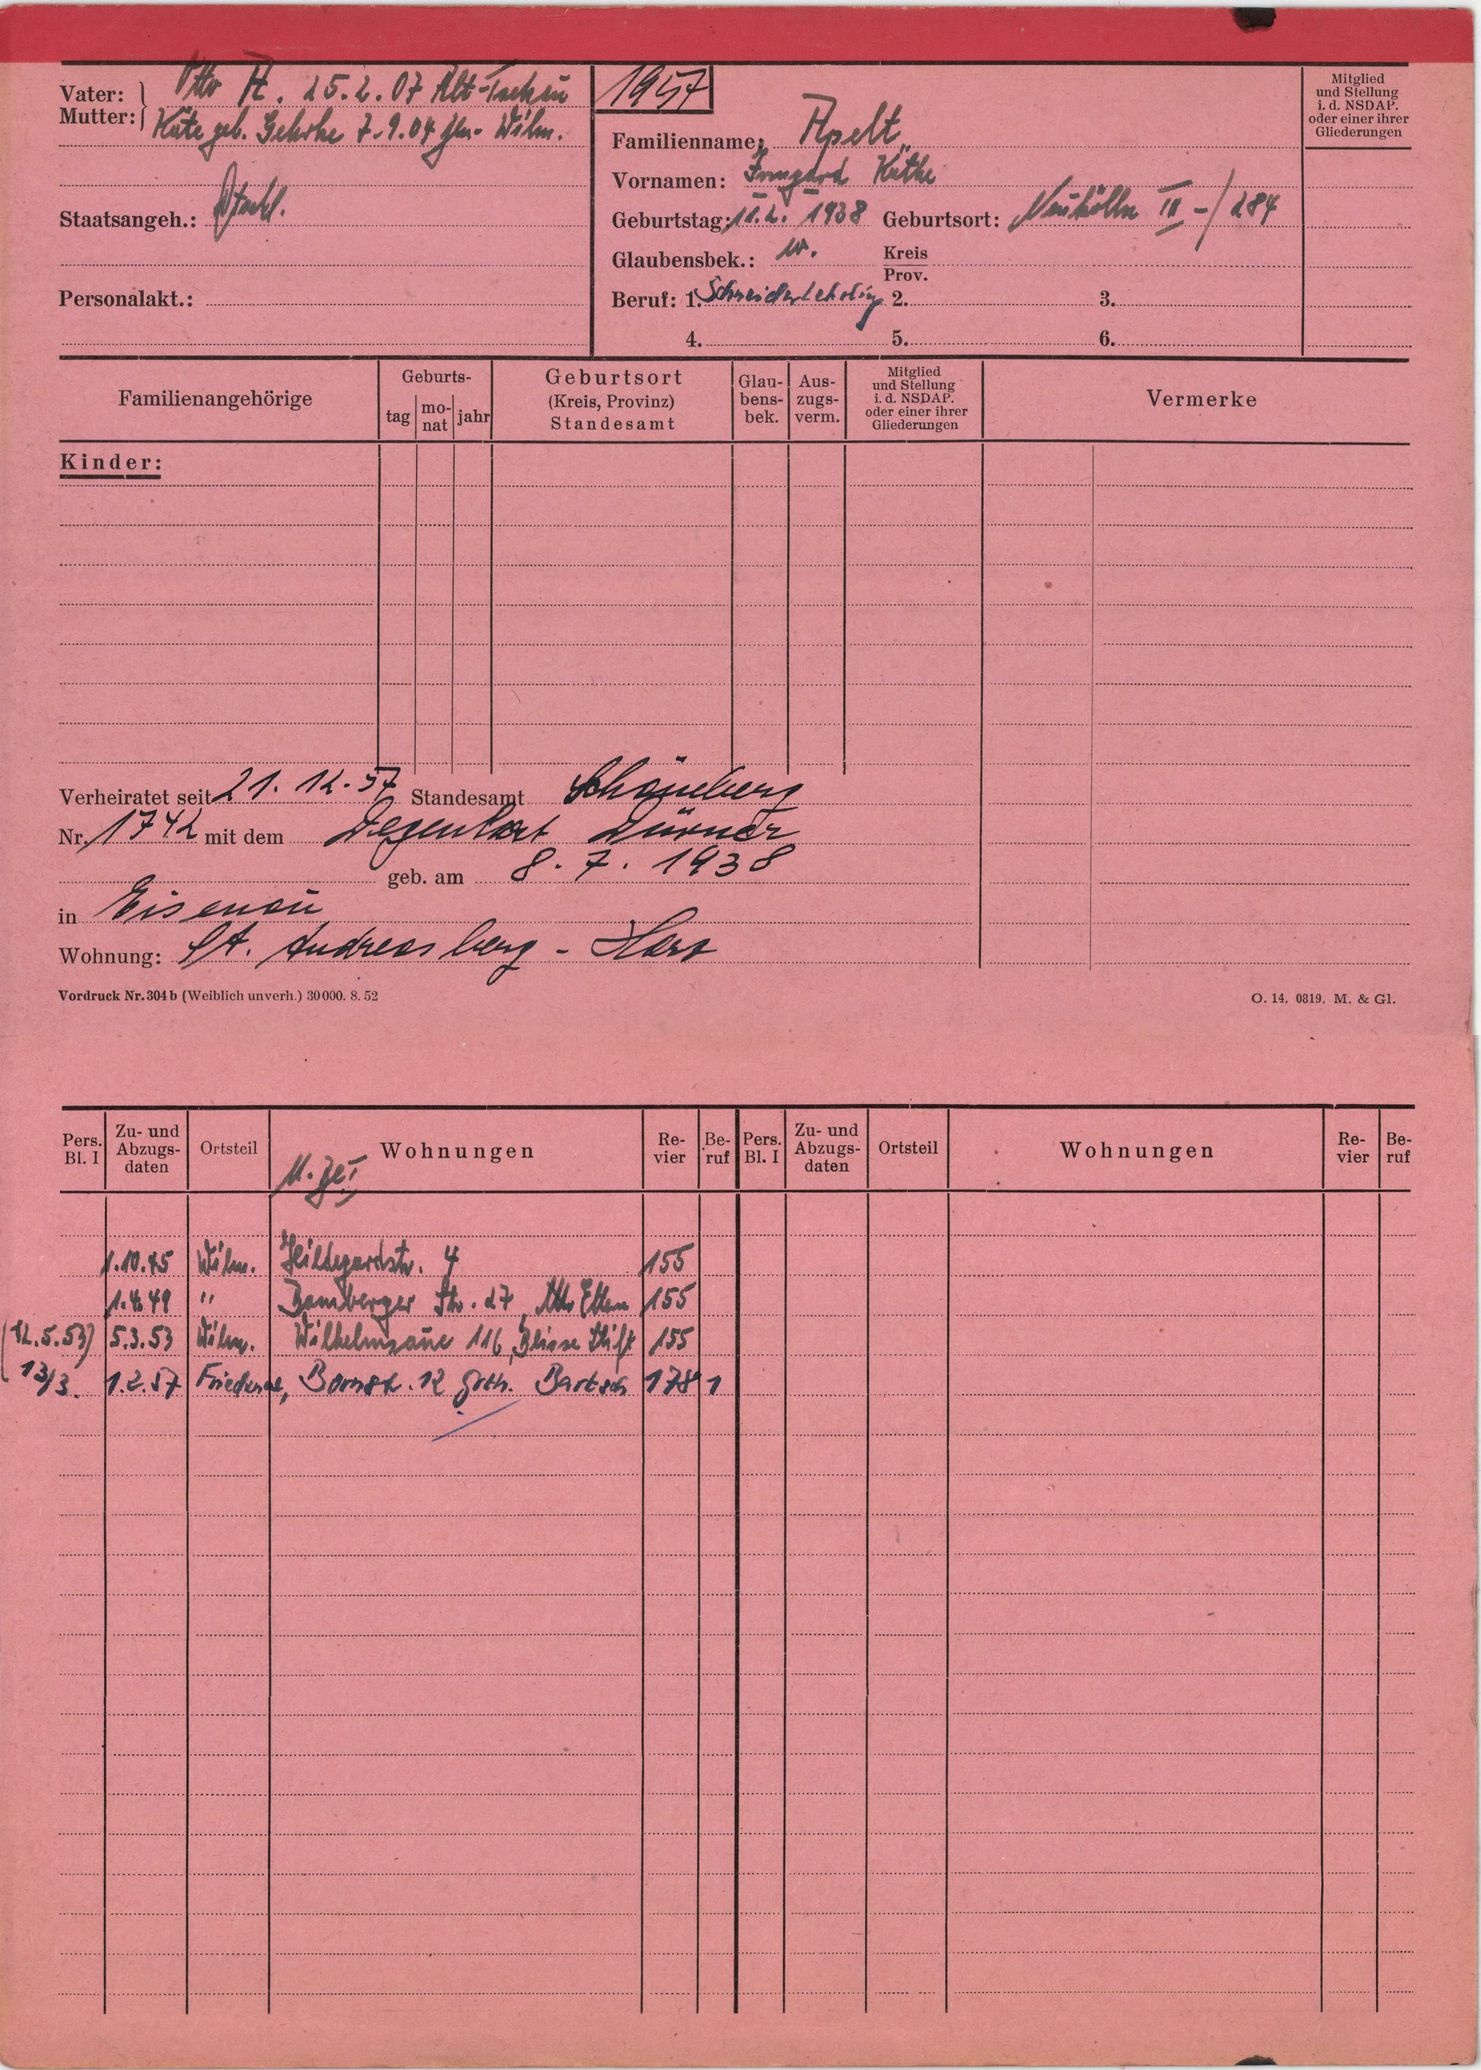
Apelt